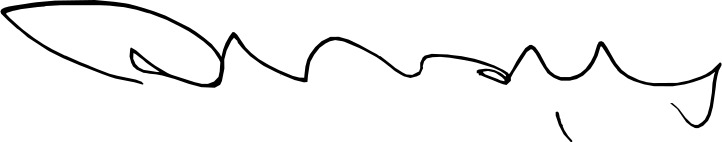
Signature of: lee oi soo